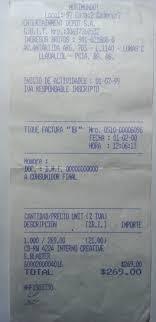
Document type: Invoice